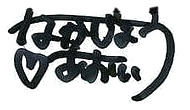
Signature of: aoi nakajō